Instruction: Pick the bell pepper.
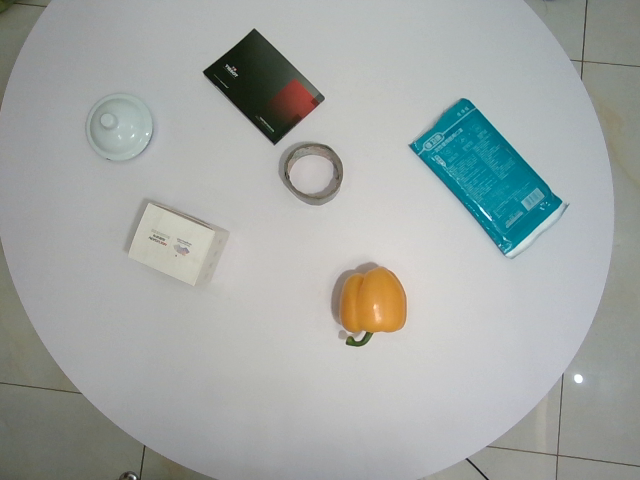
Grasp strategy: vertical